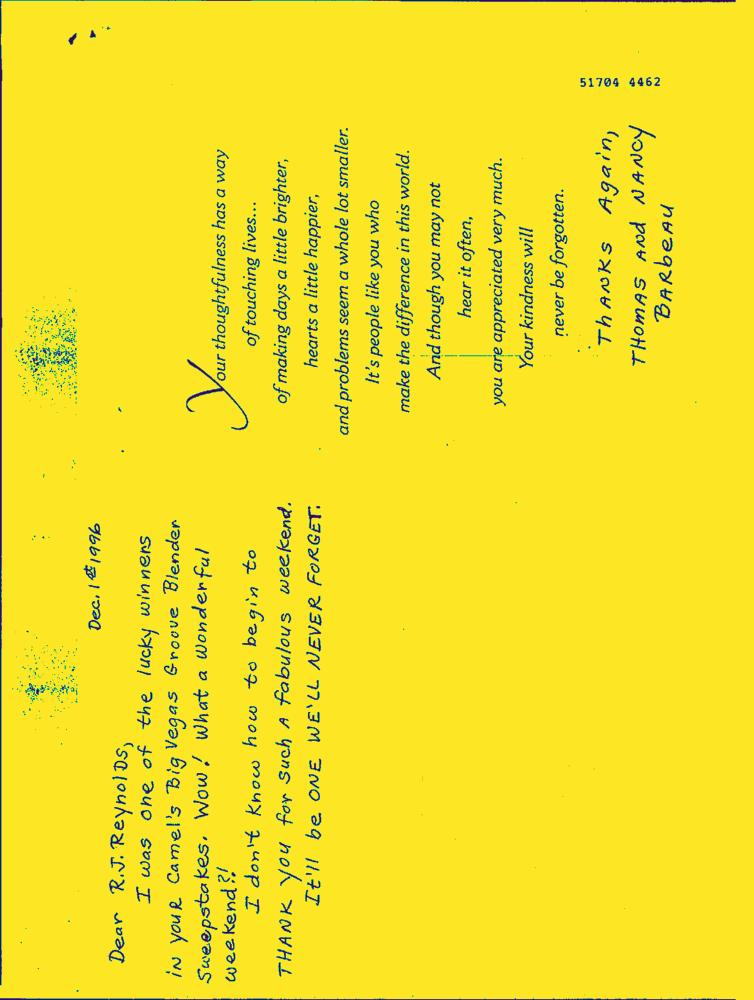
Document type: Hand-Written